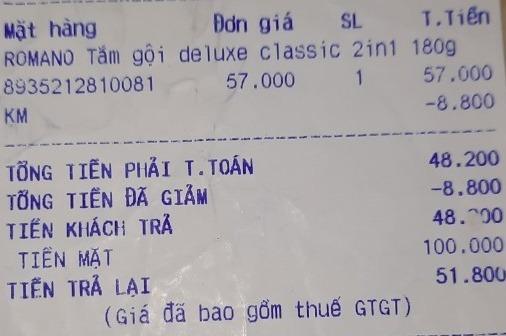
<table>
<tr>
<th>Mặt hàng</th>
<th>Đơn giá</th>
<th>SL</th>
<th>T.Tiền</th>
</tr>
<tr>
<td>ROMANO Tắm gội deluxe classic 2in1 180g 8935212810081</td>
<td>57.000</td>
<td>1</td>
<td>57.000</td>
</tr>
<tr>
<td>KM</td>
<td></td>
<td></td>
<td>-8.800</td>
</tr>
</table>

TỔNG TIỀN PHẢI T.TOÁN 48.200
TỔNG TIỀN ĐÃ GIẢM -8.800
TIỀN KHÁCH TRẢ 48.200
TIỀN MẶT 100.000
TIỀN TRẢ LẠI 51.800
(Giá đã bao gồm thuế GTGT)